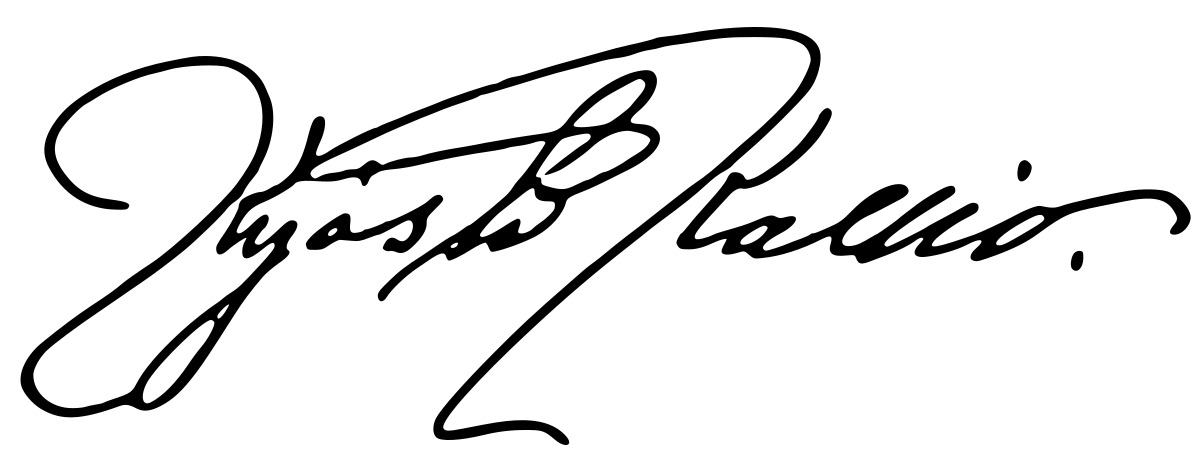
Signature of: kyösti kallio